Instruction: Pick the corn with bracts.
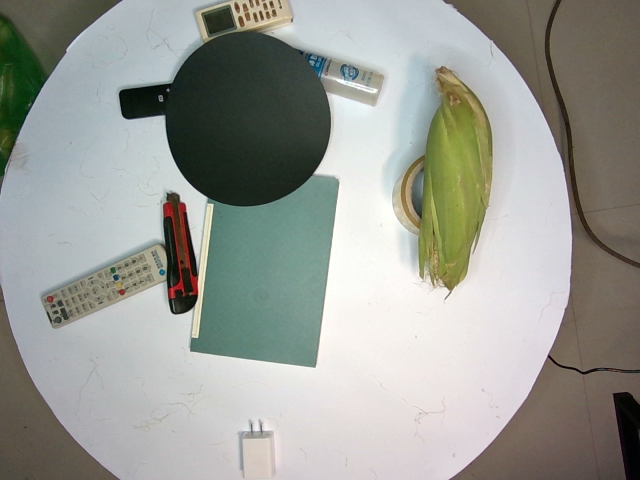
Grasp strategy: vertical